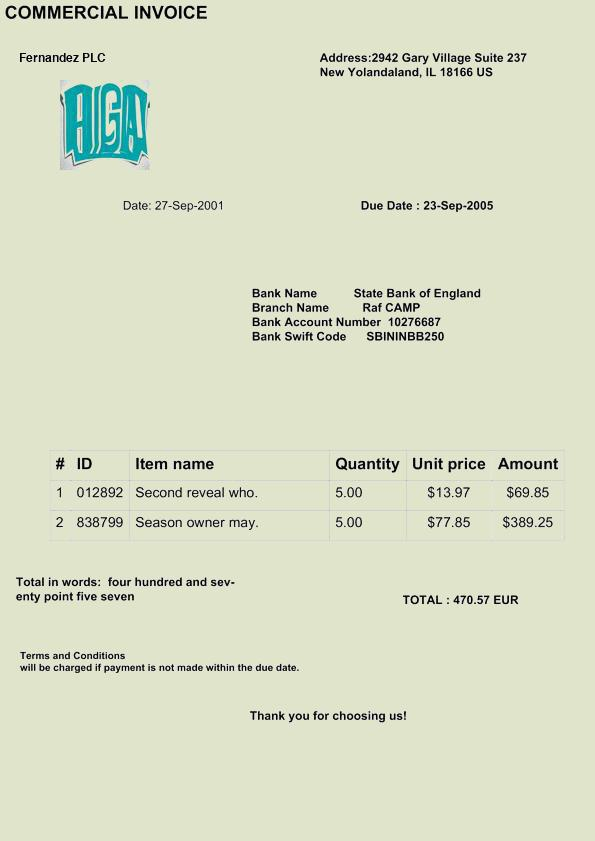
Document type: Invoice